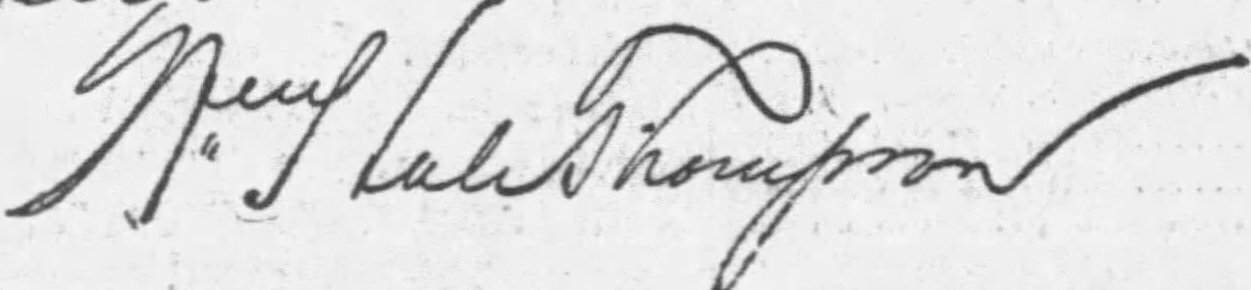
Signature of: william hale thompson